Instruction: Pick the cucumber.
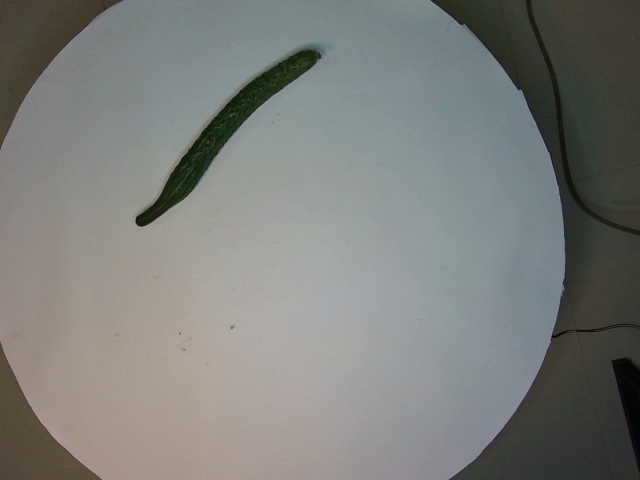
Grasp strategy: vertical